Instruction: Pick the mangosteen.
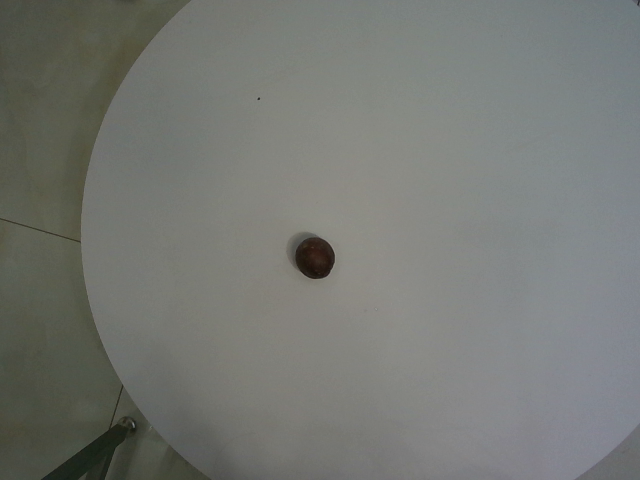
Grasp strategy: vertical